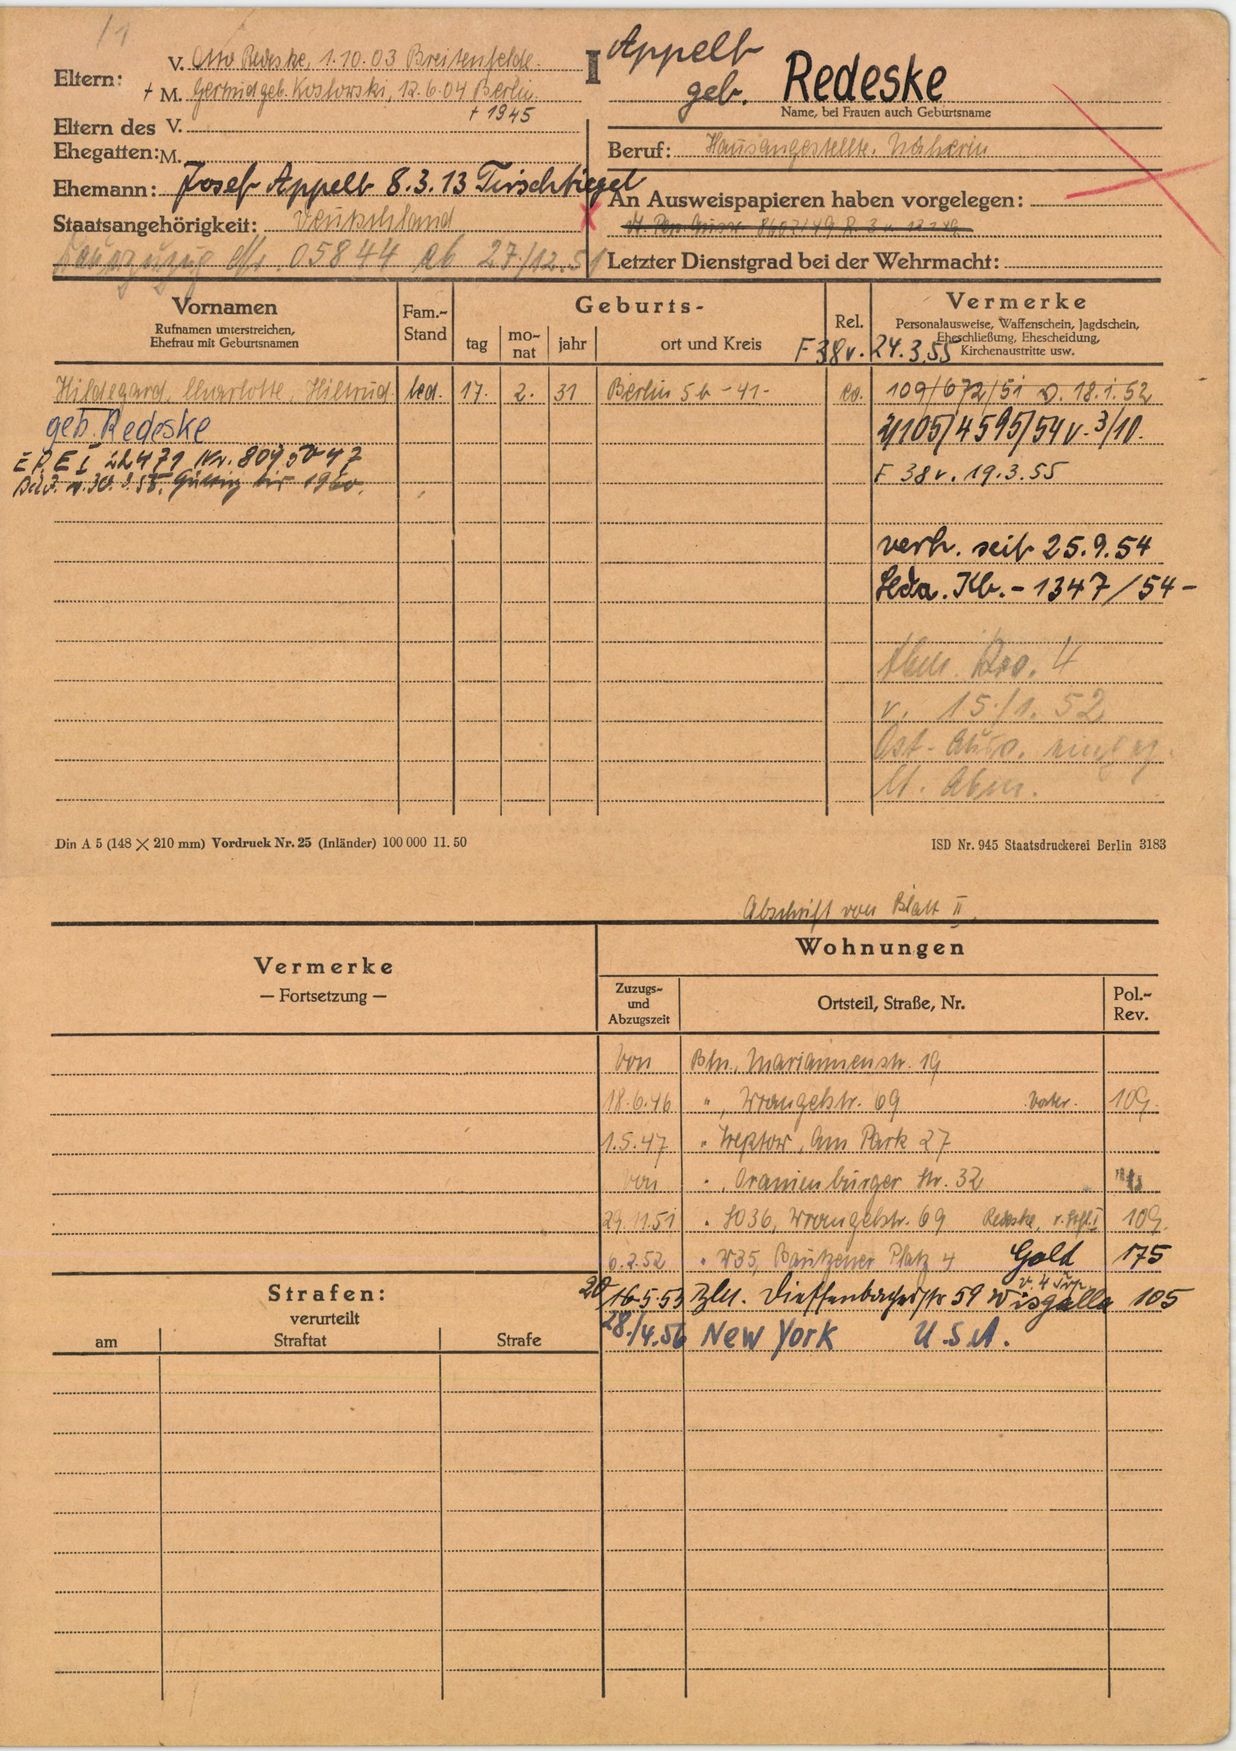
Appelt geb. Redeske